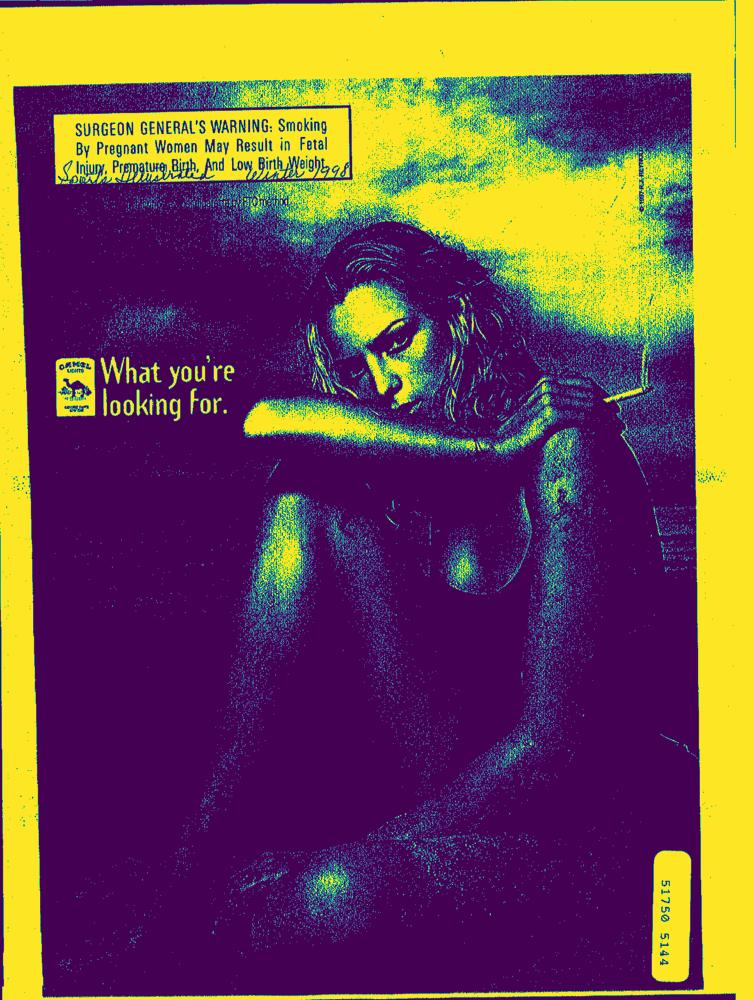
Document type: AD